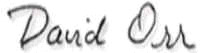
Signature of: david duvall orr